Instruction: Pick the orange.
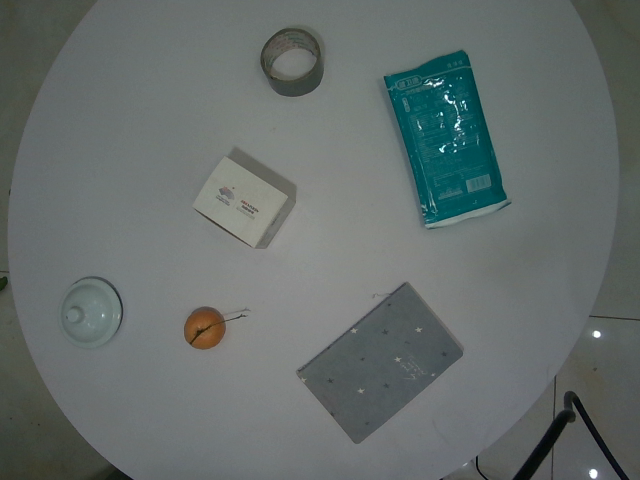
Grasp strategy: vertical